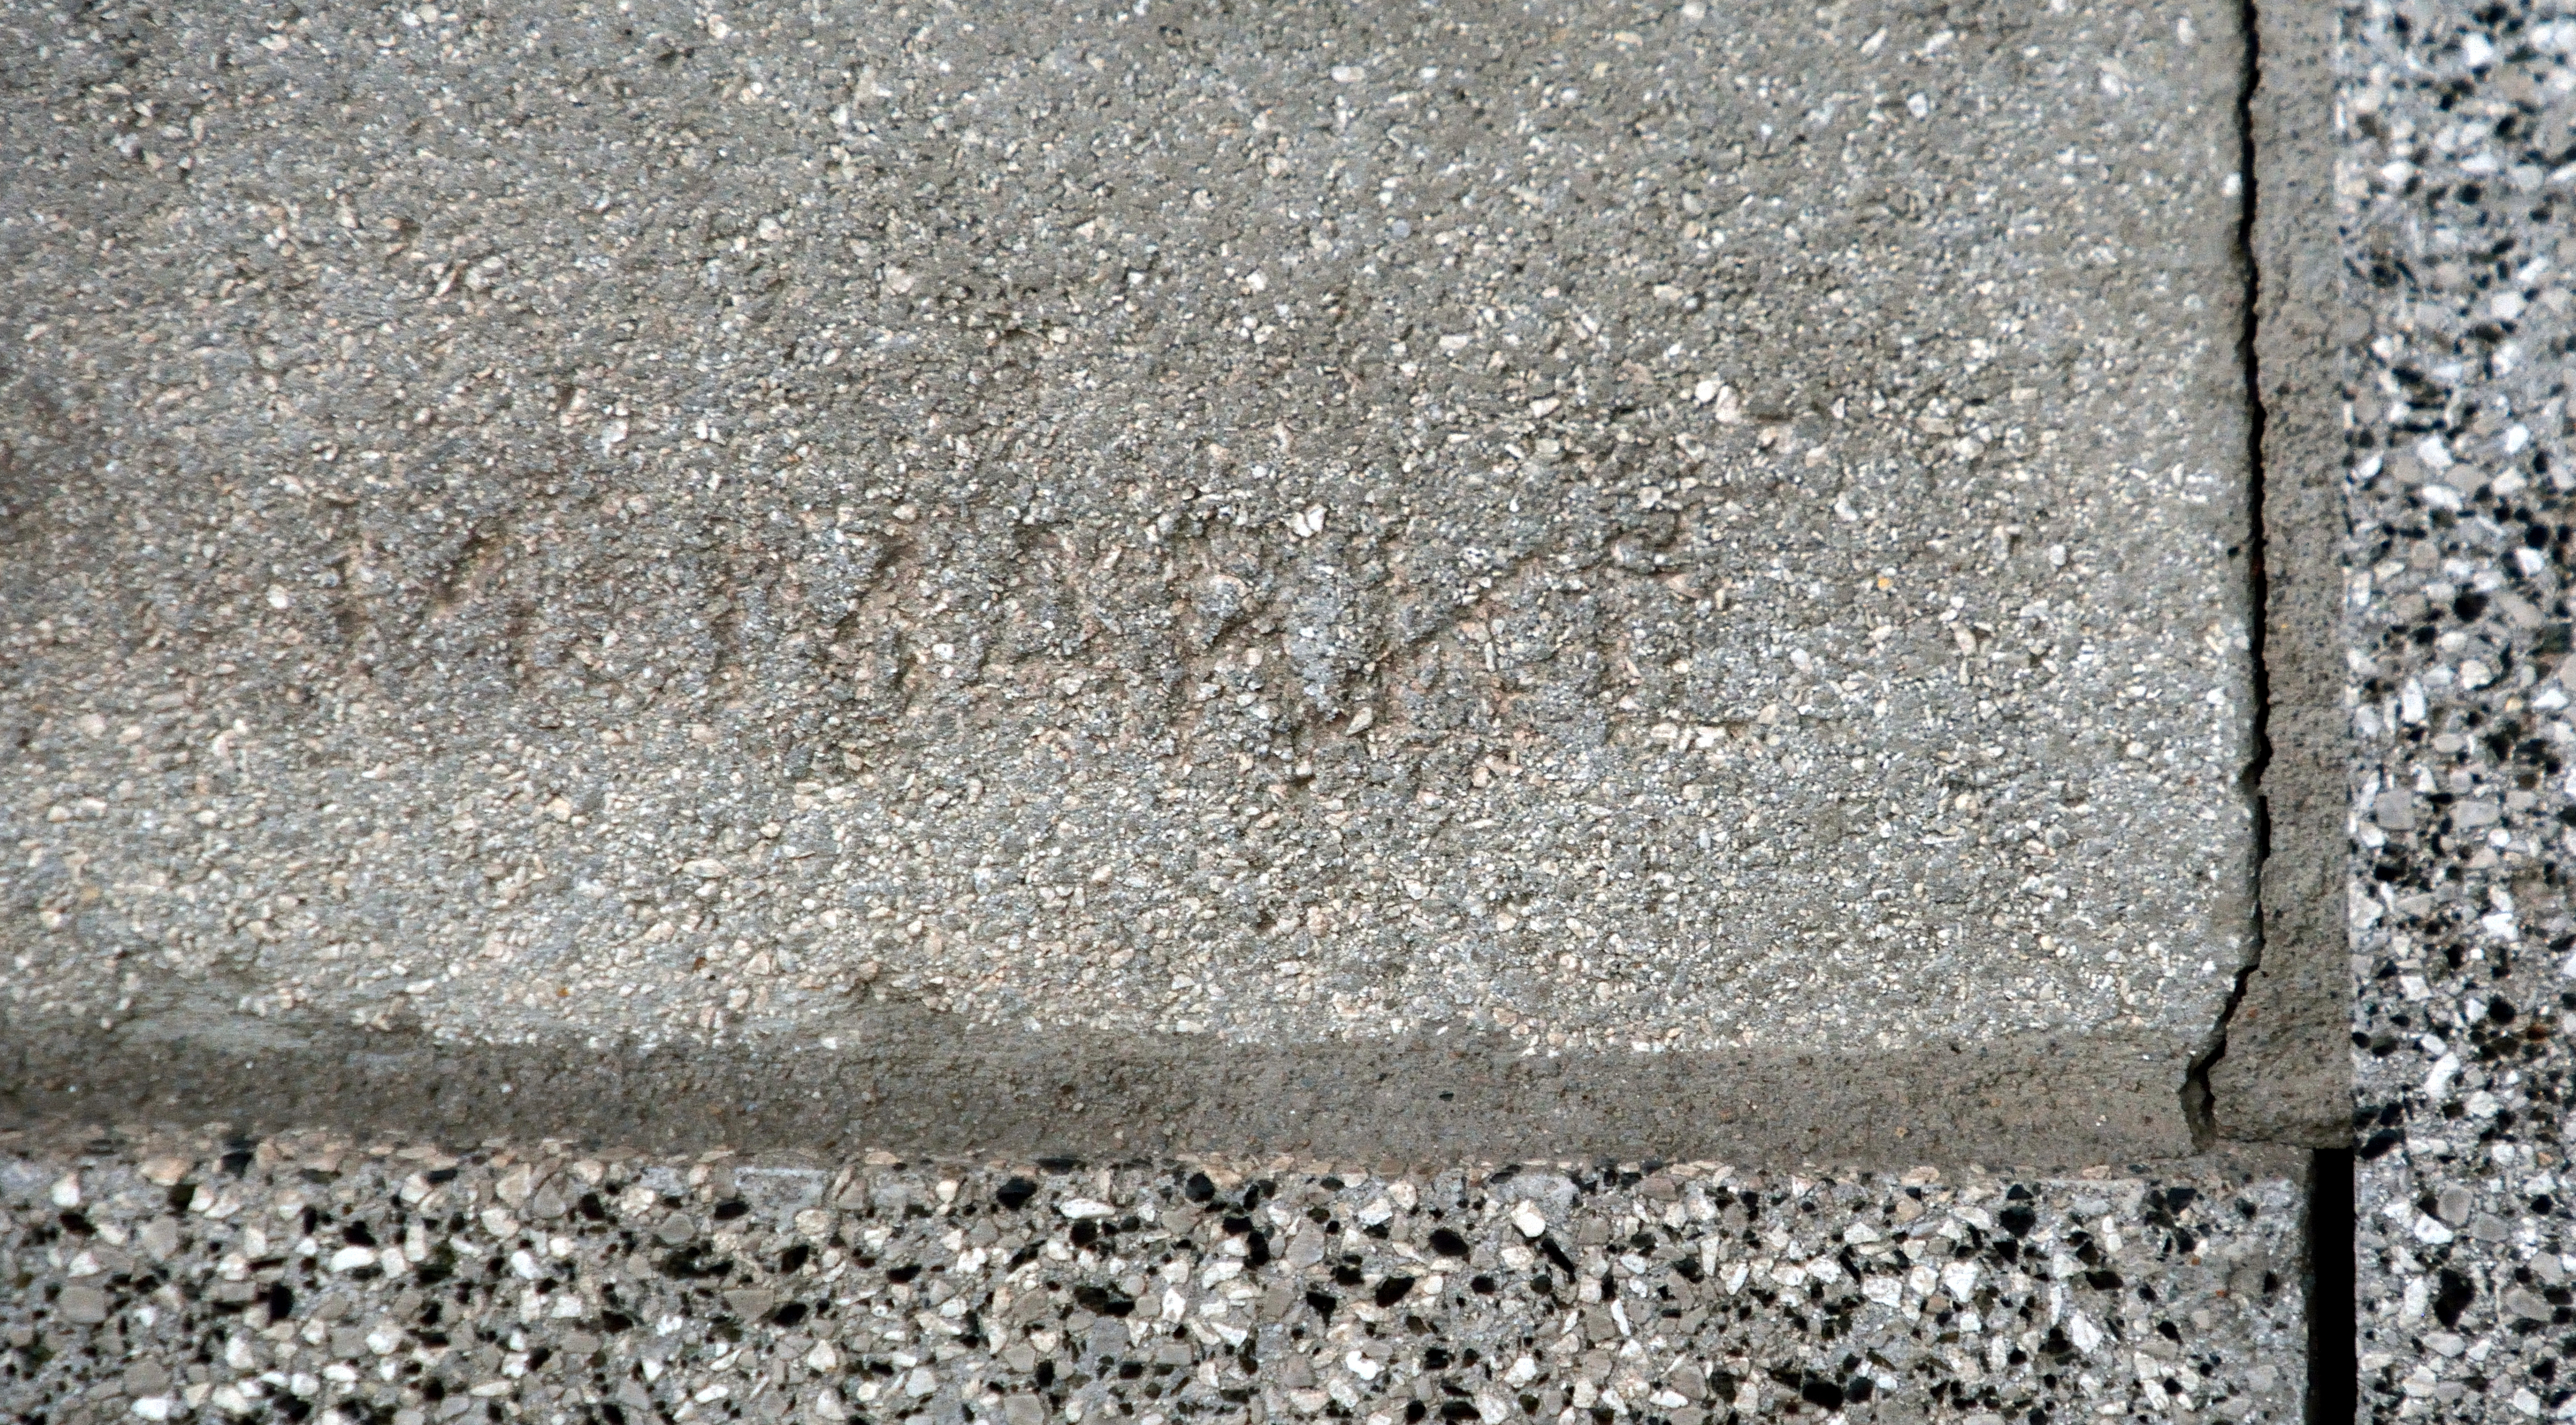
Signature of: margarete markl